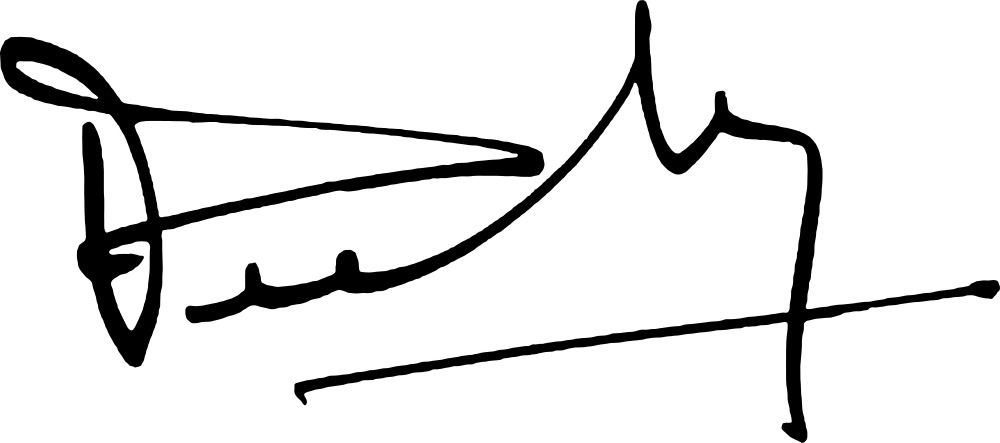
Signature of: pierre molinier